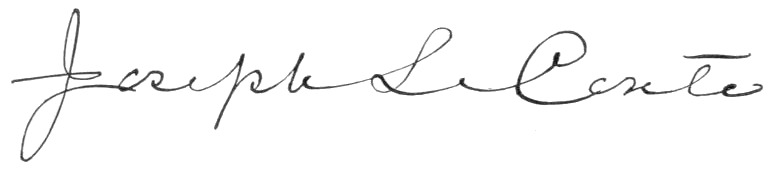
Signature of: joseph leconte